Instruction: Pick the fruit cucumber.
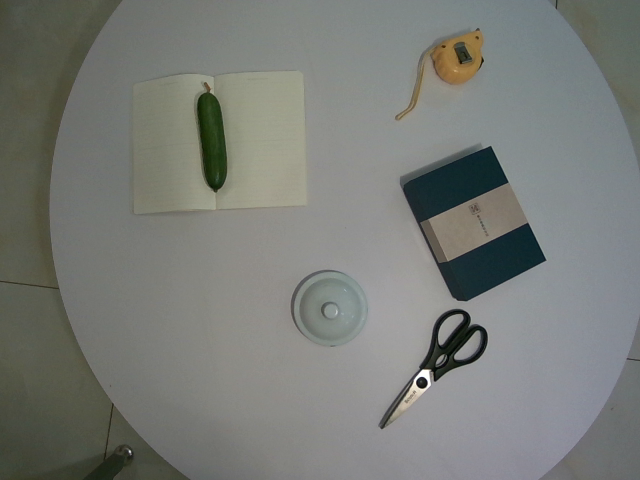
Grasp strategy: vertical